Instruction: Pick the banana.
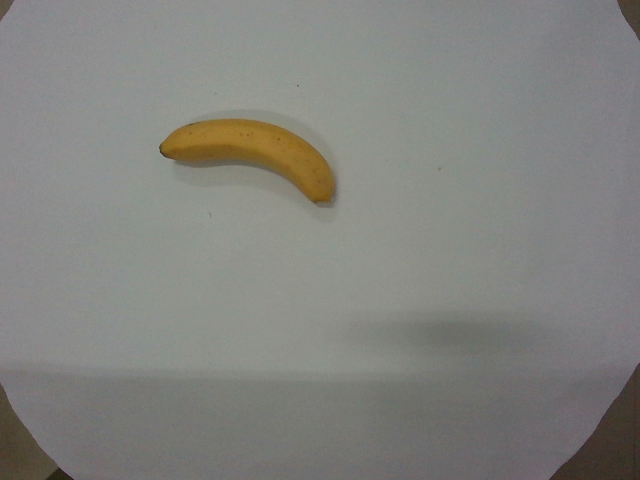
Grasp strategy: vertical